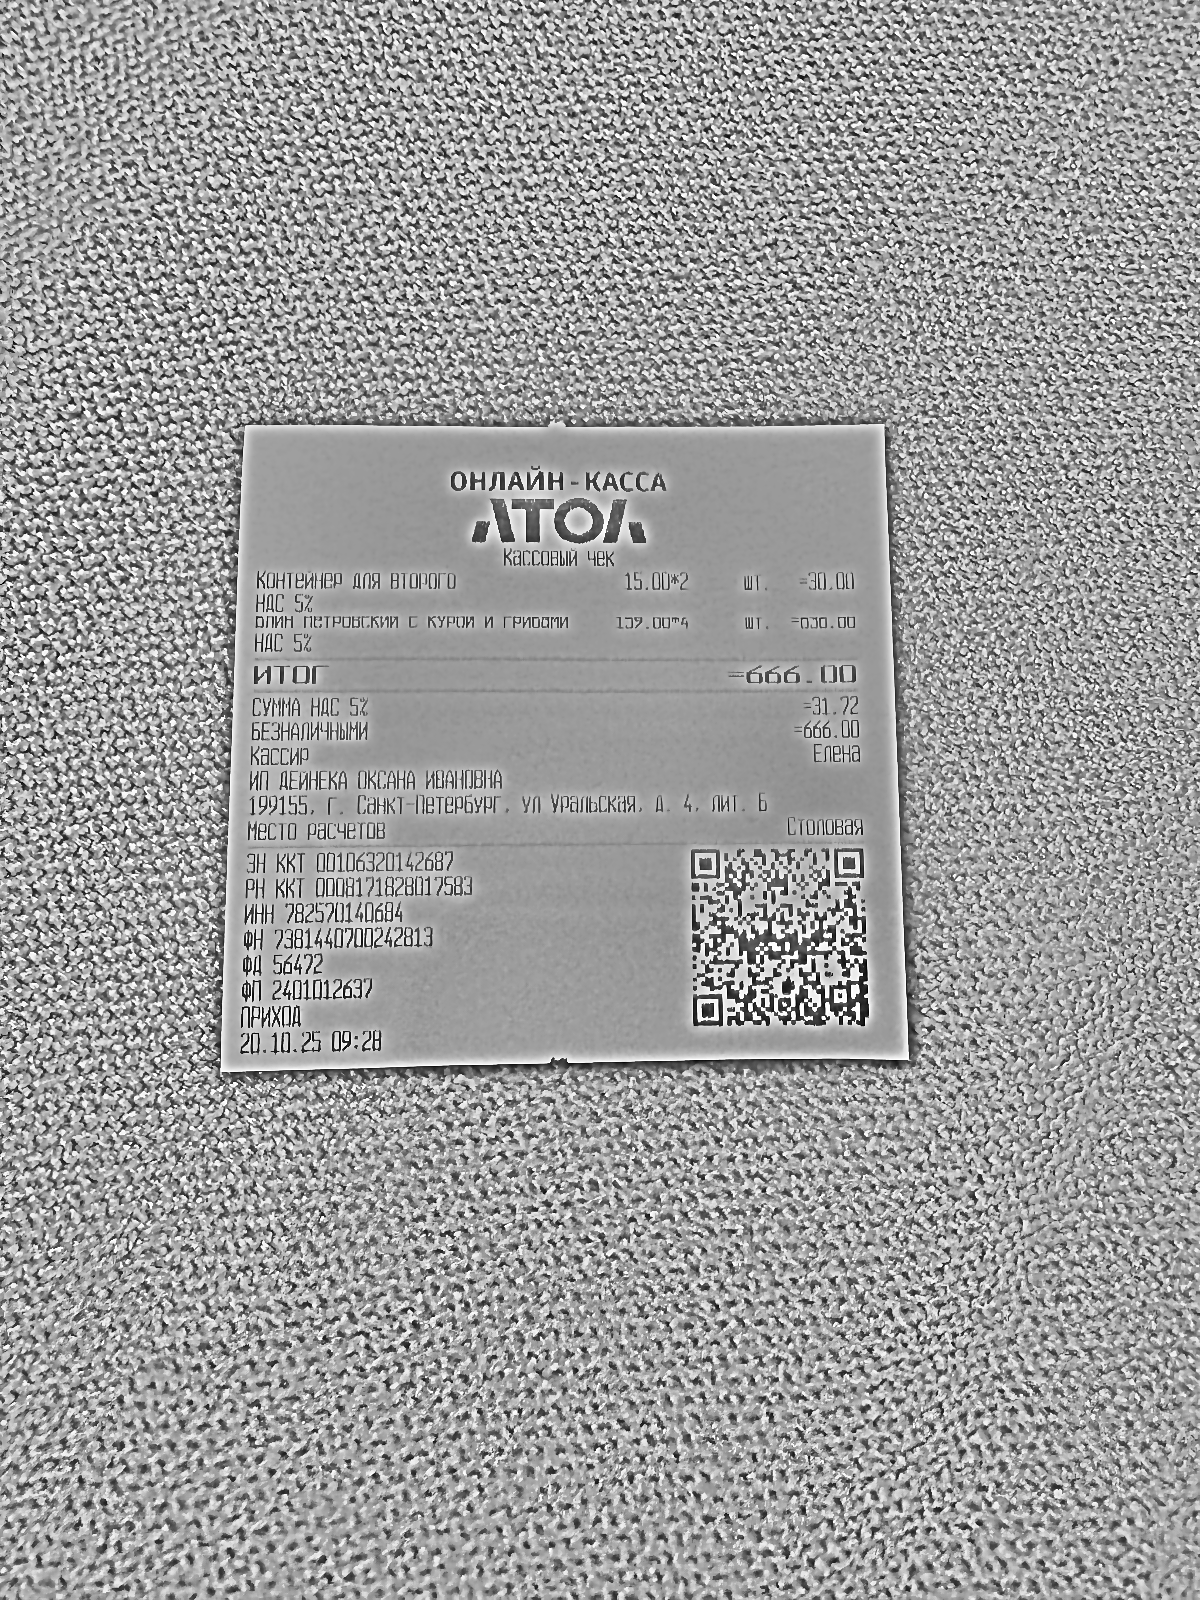
Продавец: ИП ДЕЙНЕКА ОКСАНА ИВАНОВНА
ИНН: 782570140684
Дата: 20.10.25 09:28
Товары: Контейнер для второго; Блин петровский с курой и грибами
Количество: 2; 4
Цена: 15.00; не распознано
Сумма: 30.00; не распознано
Итого: 666.00